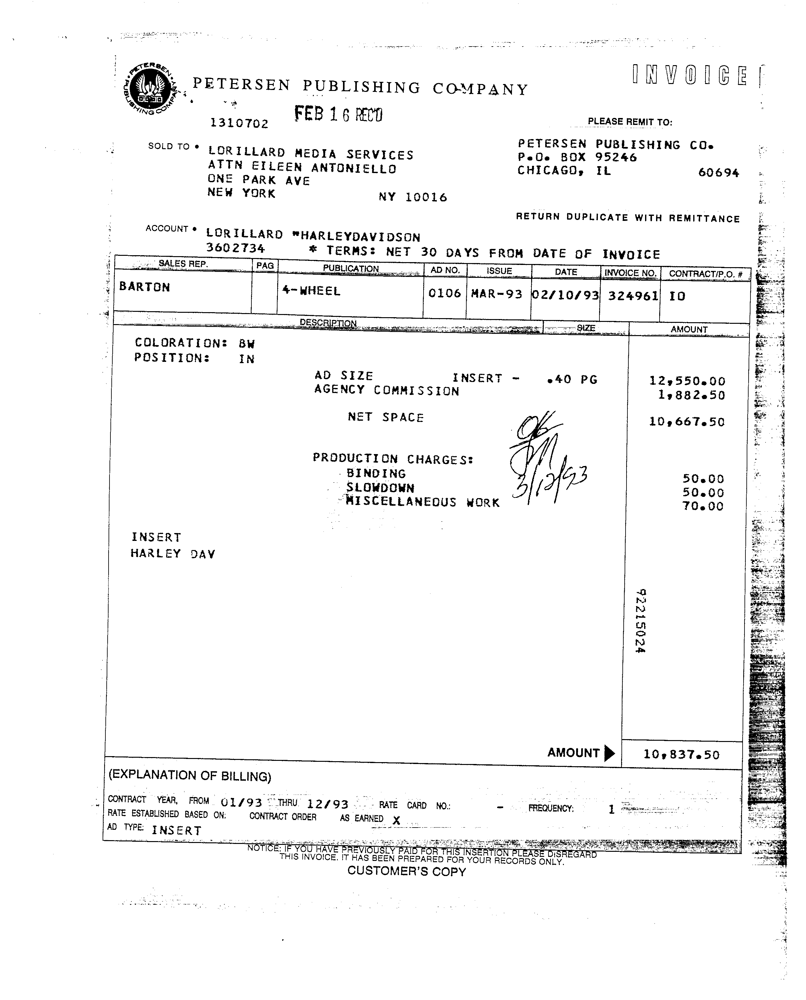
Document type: Invoice